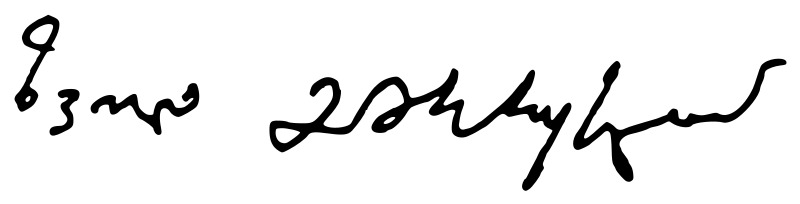
Signature of: zviad gamsakhurdia